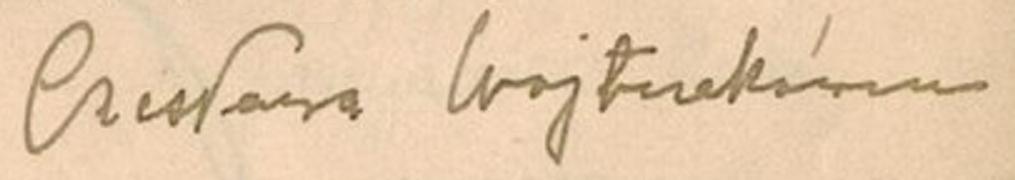
Signature of: włodzimira czesława wojtczak